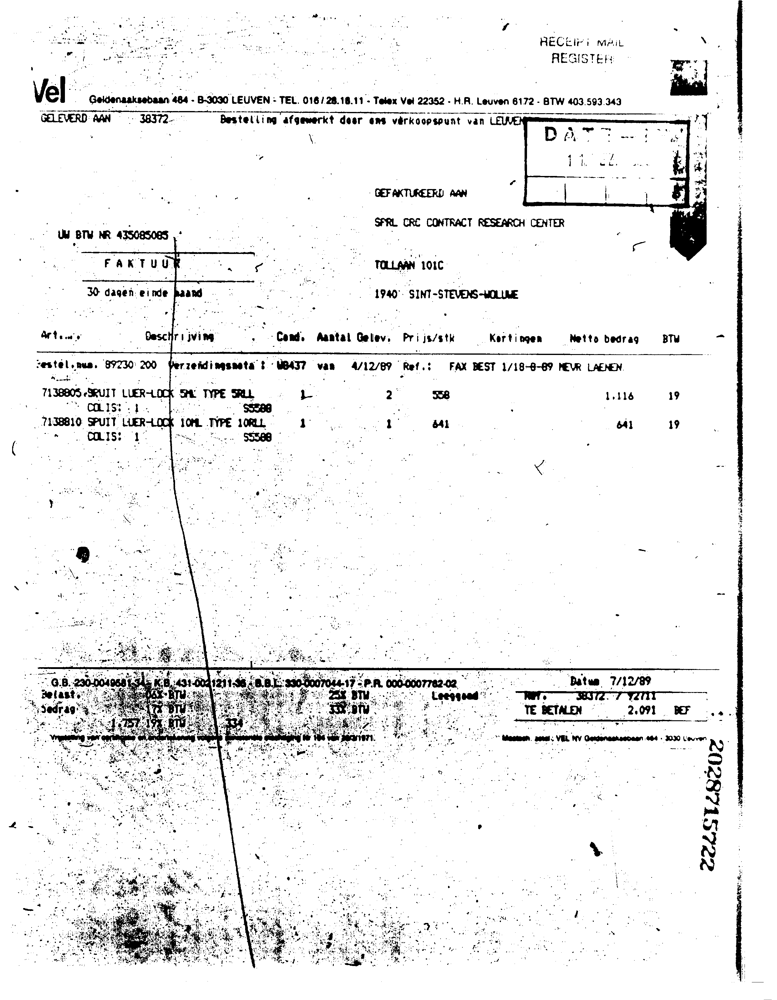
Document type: Invoice